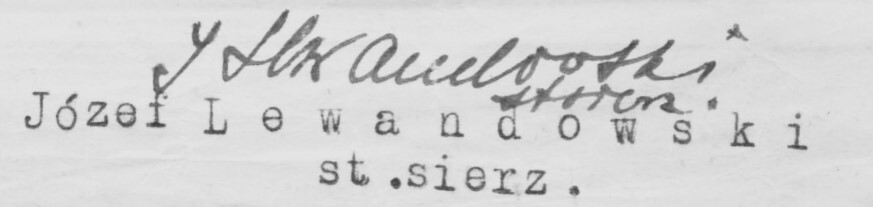
Signature of: józef lewandowski